Question: What might the diagnosis be?
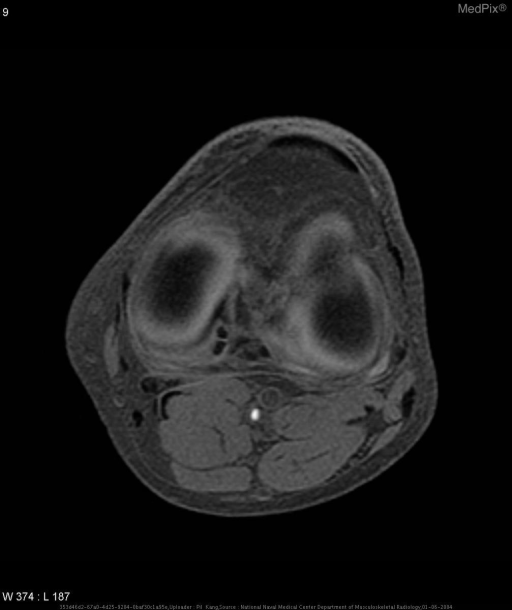
Answer: The possible diagnosis includes meniscal ossicle.